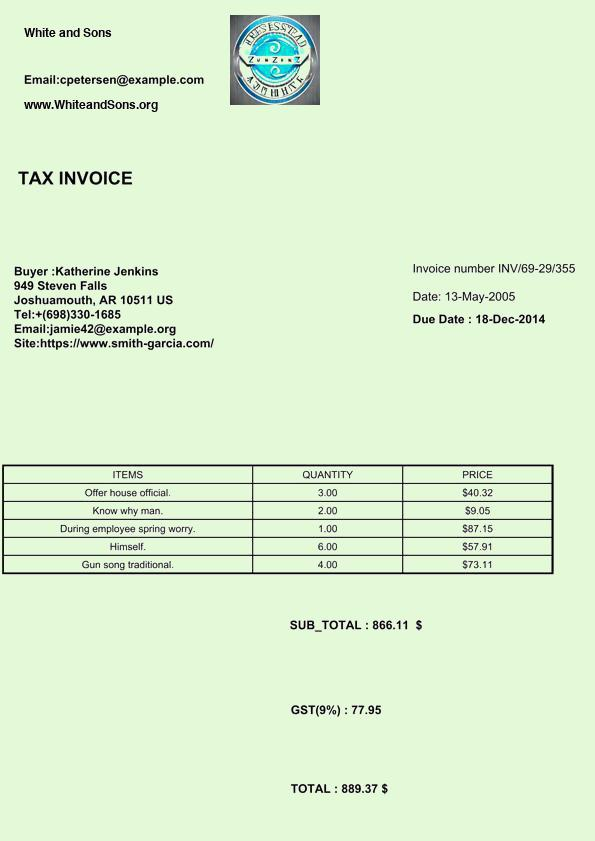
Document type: Invoice